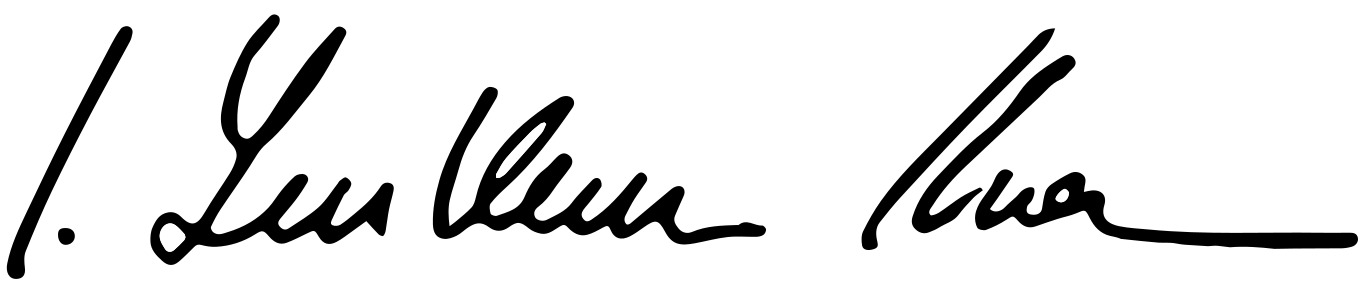
Signature of: sabine leutheusser schnarrenberger